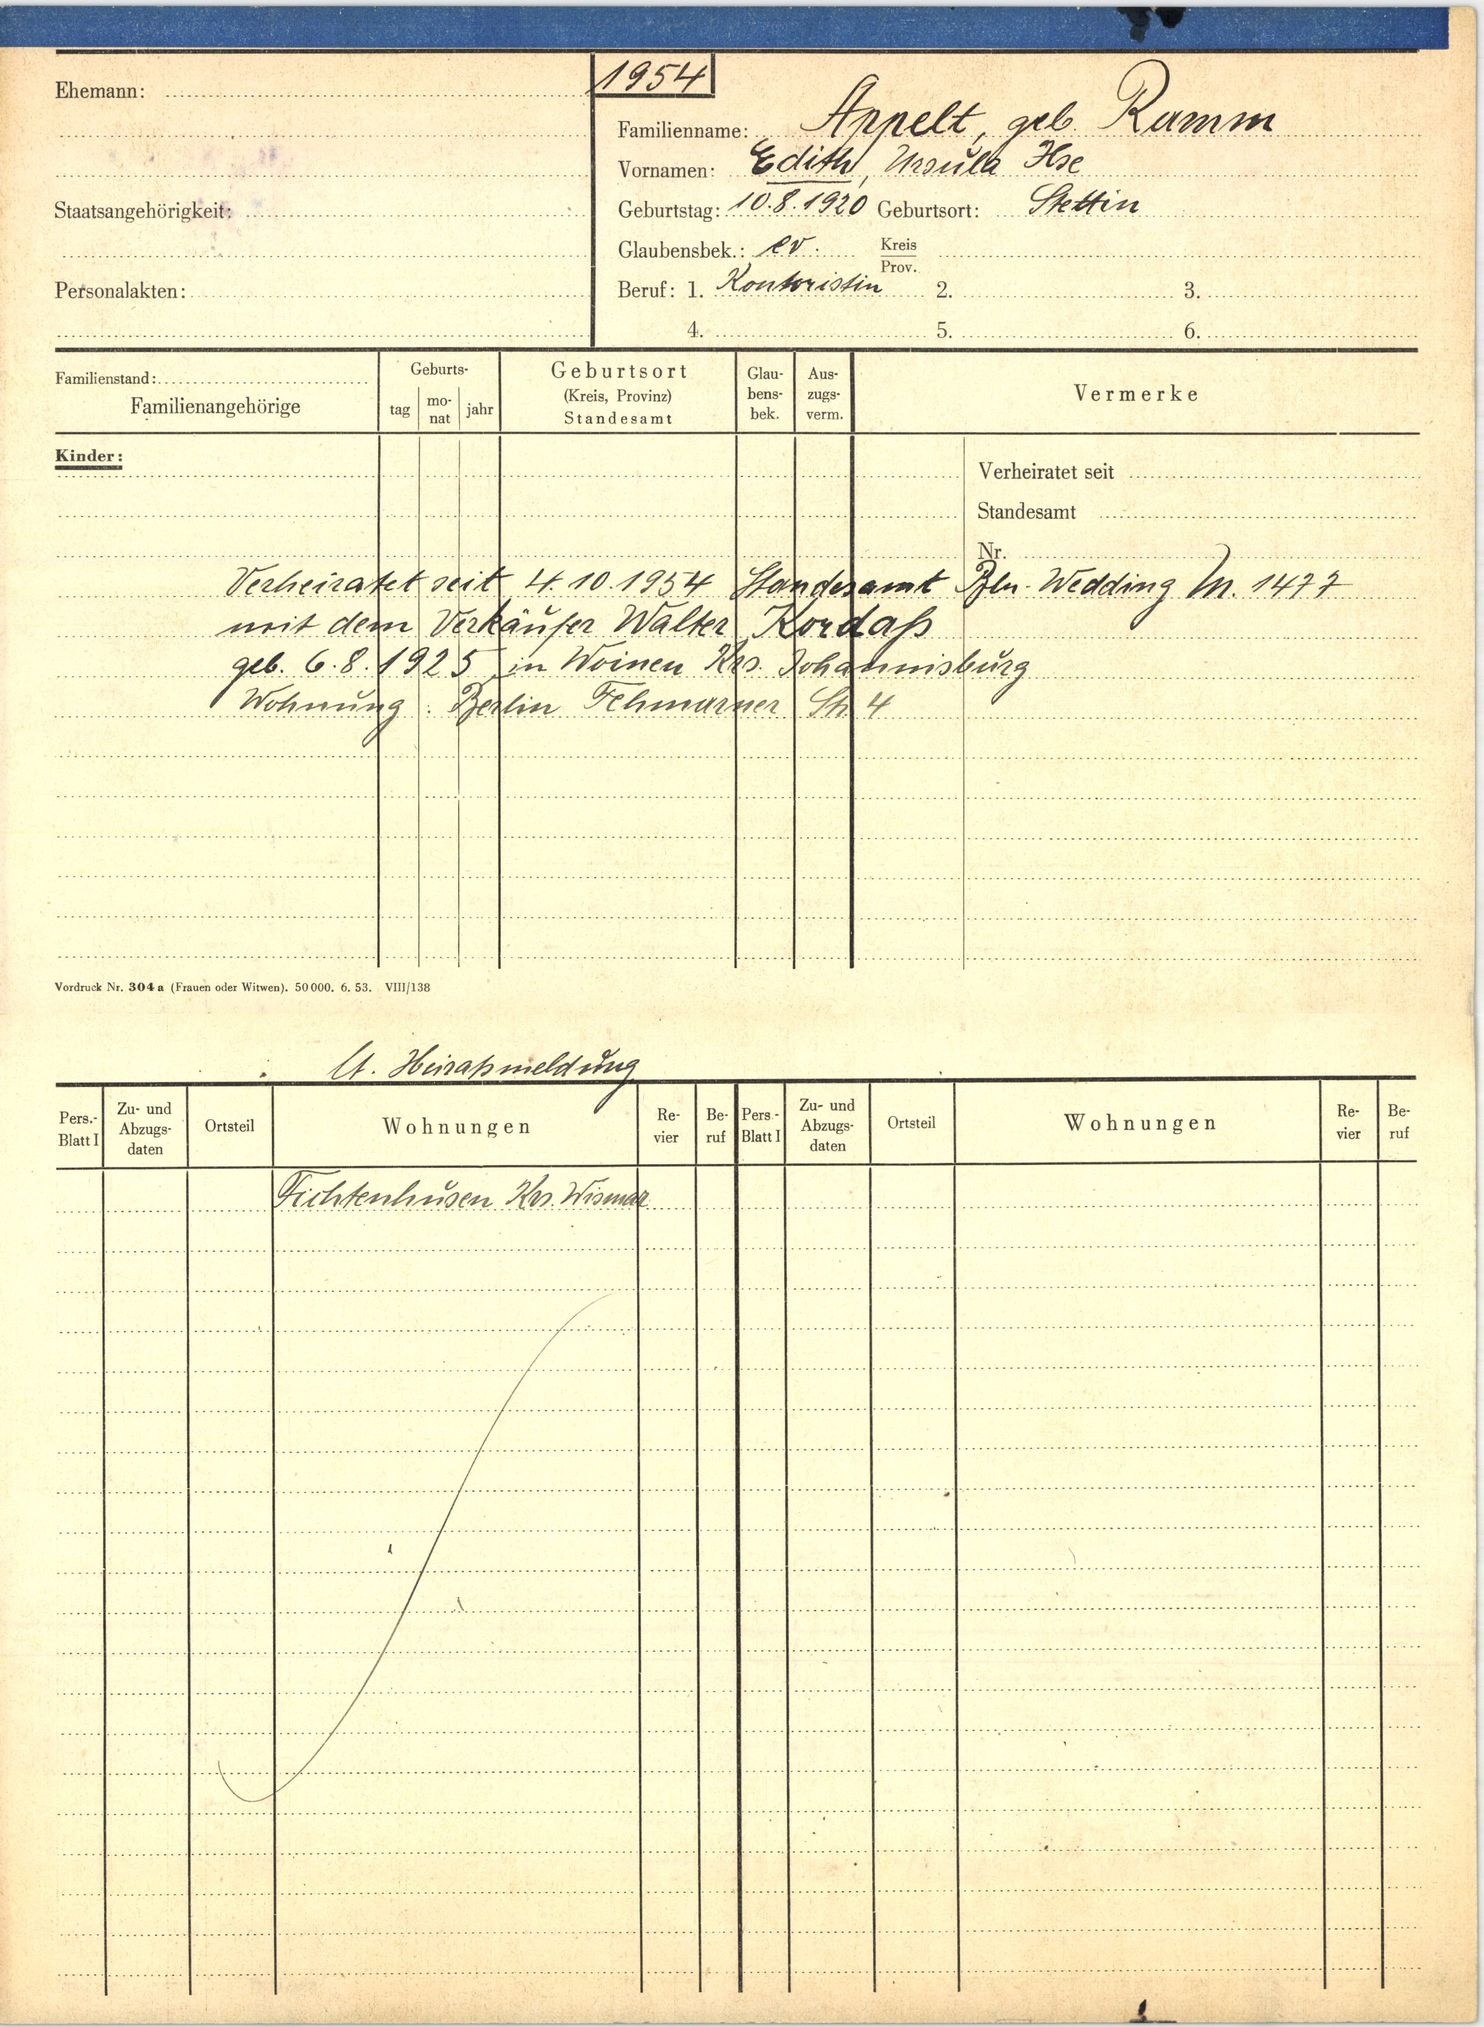
Appelt, geb. Ramm